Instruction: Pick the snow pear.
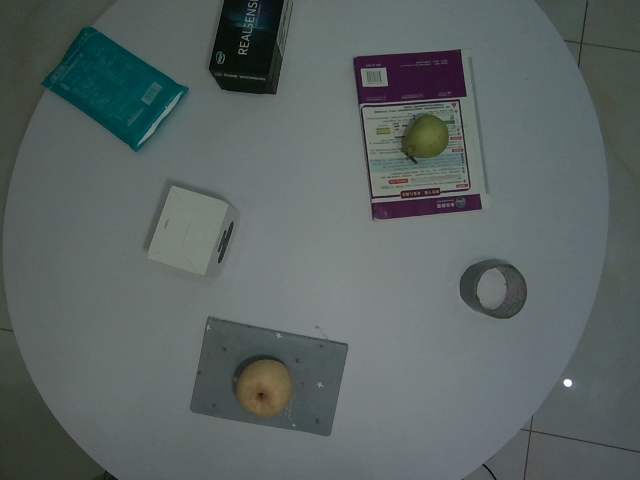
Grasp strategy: vertical